Question: How is the property described in the document?
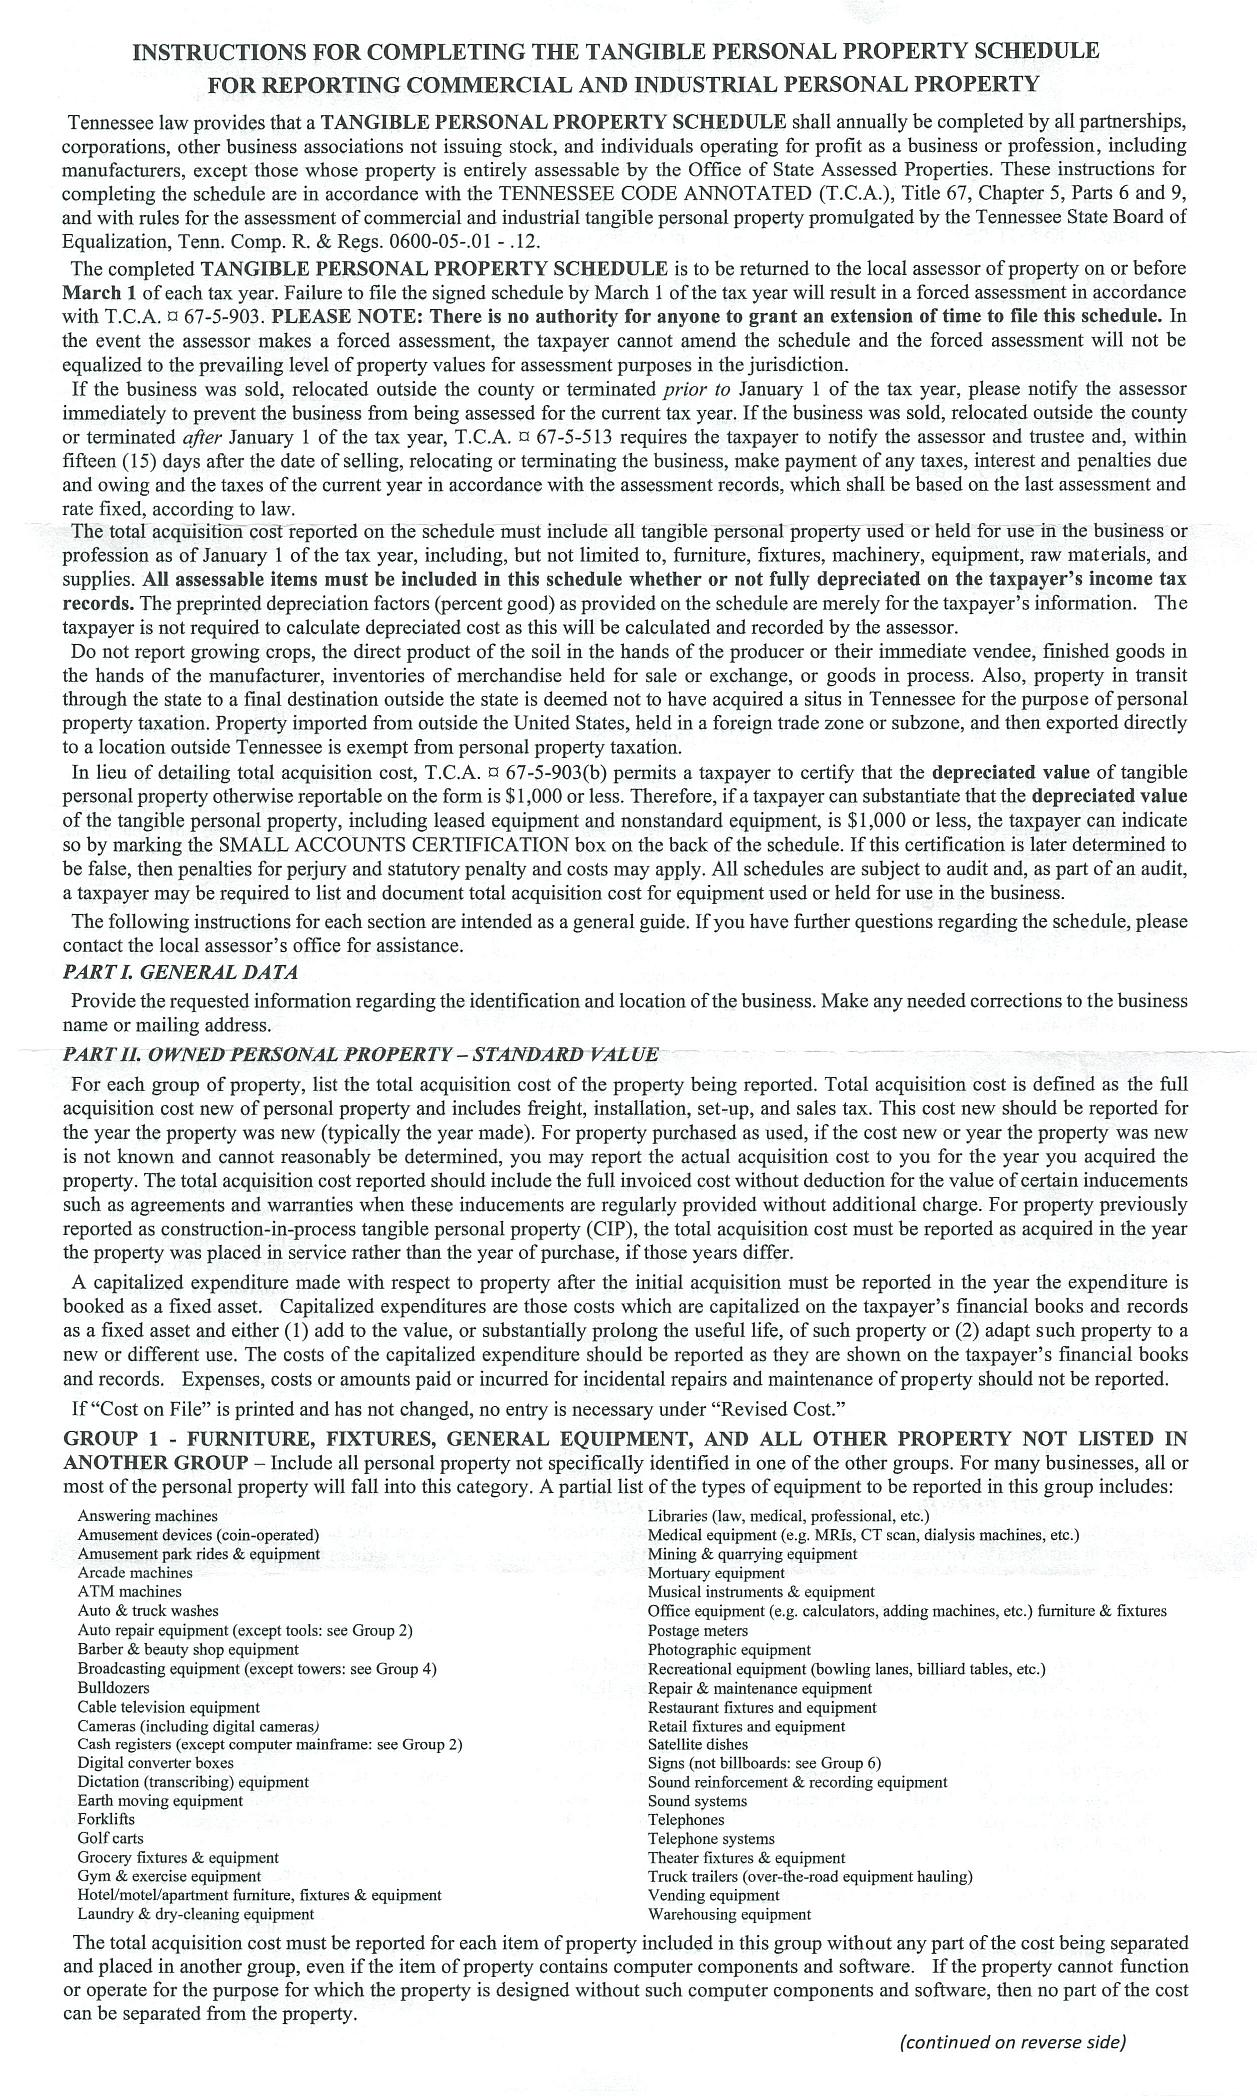
Answer: "tangible personal property such as furniture, fixtures, machinery, equipment, raw materials, and supplies held for use in a business or profession"